Question: How is the history relevant to the case?
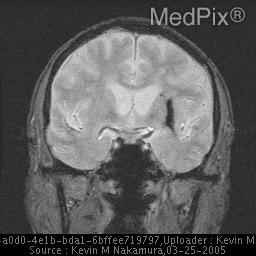
Answer: The patient's history of 36 year old male with long standing history of poorly controlled hypertension.  Patient reported to medical attention with right upper and lower extremity weakness and expressive aphasia. is key in understanding the case.